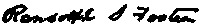
Signature of: randolph sinks foster